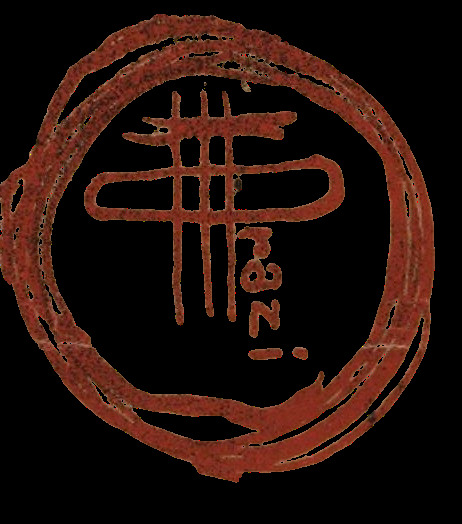
Signature of: q1455738